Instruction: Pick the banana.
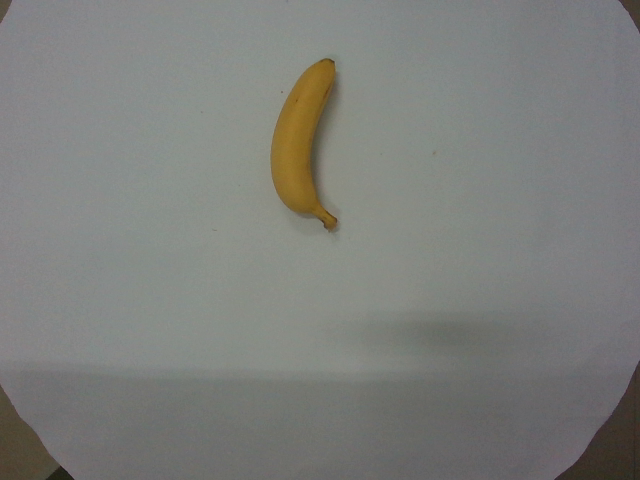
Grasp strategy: vertical